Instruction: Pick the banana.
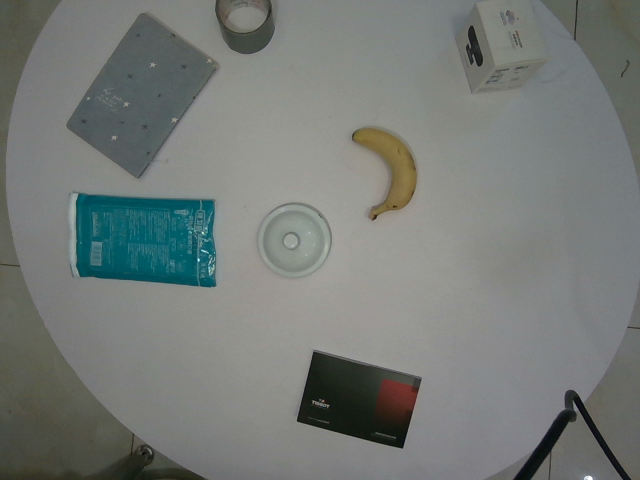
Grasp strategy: vertical